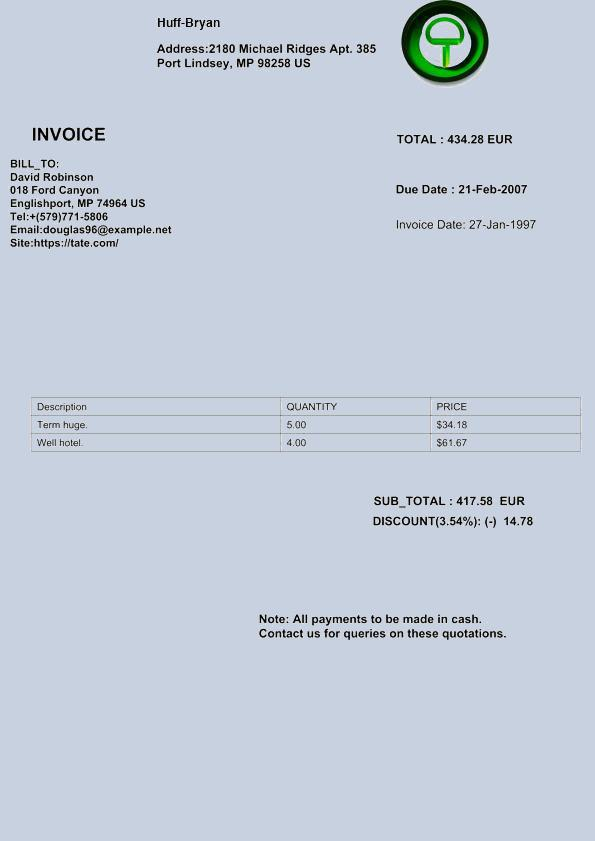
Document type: Invoice